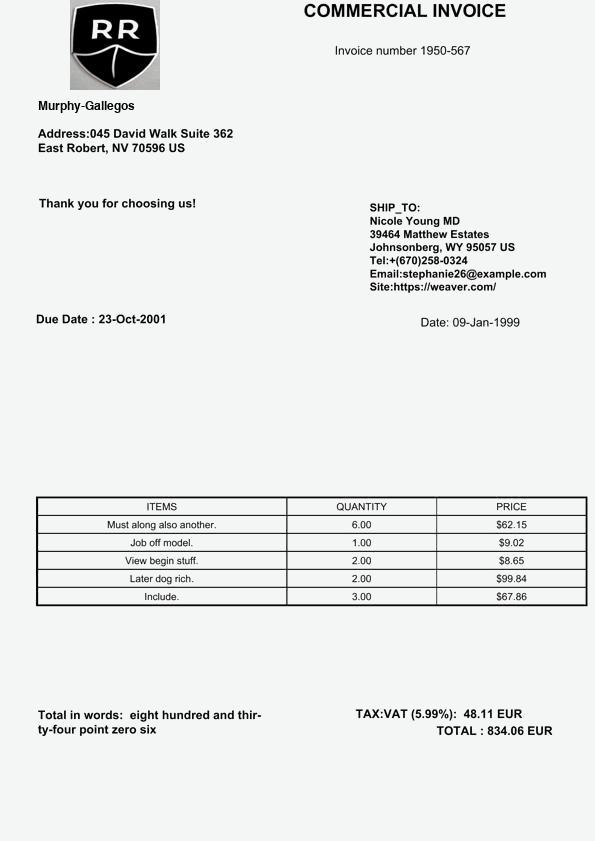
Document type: Invoice